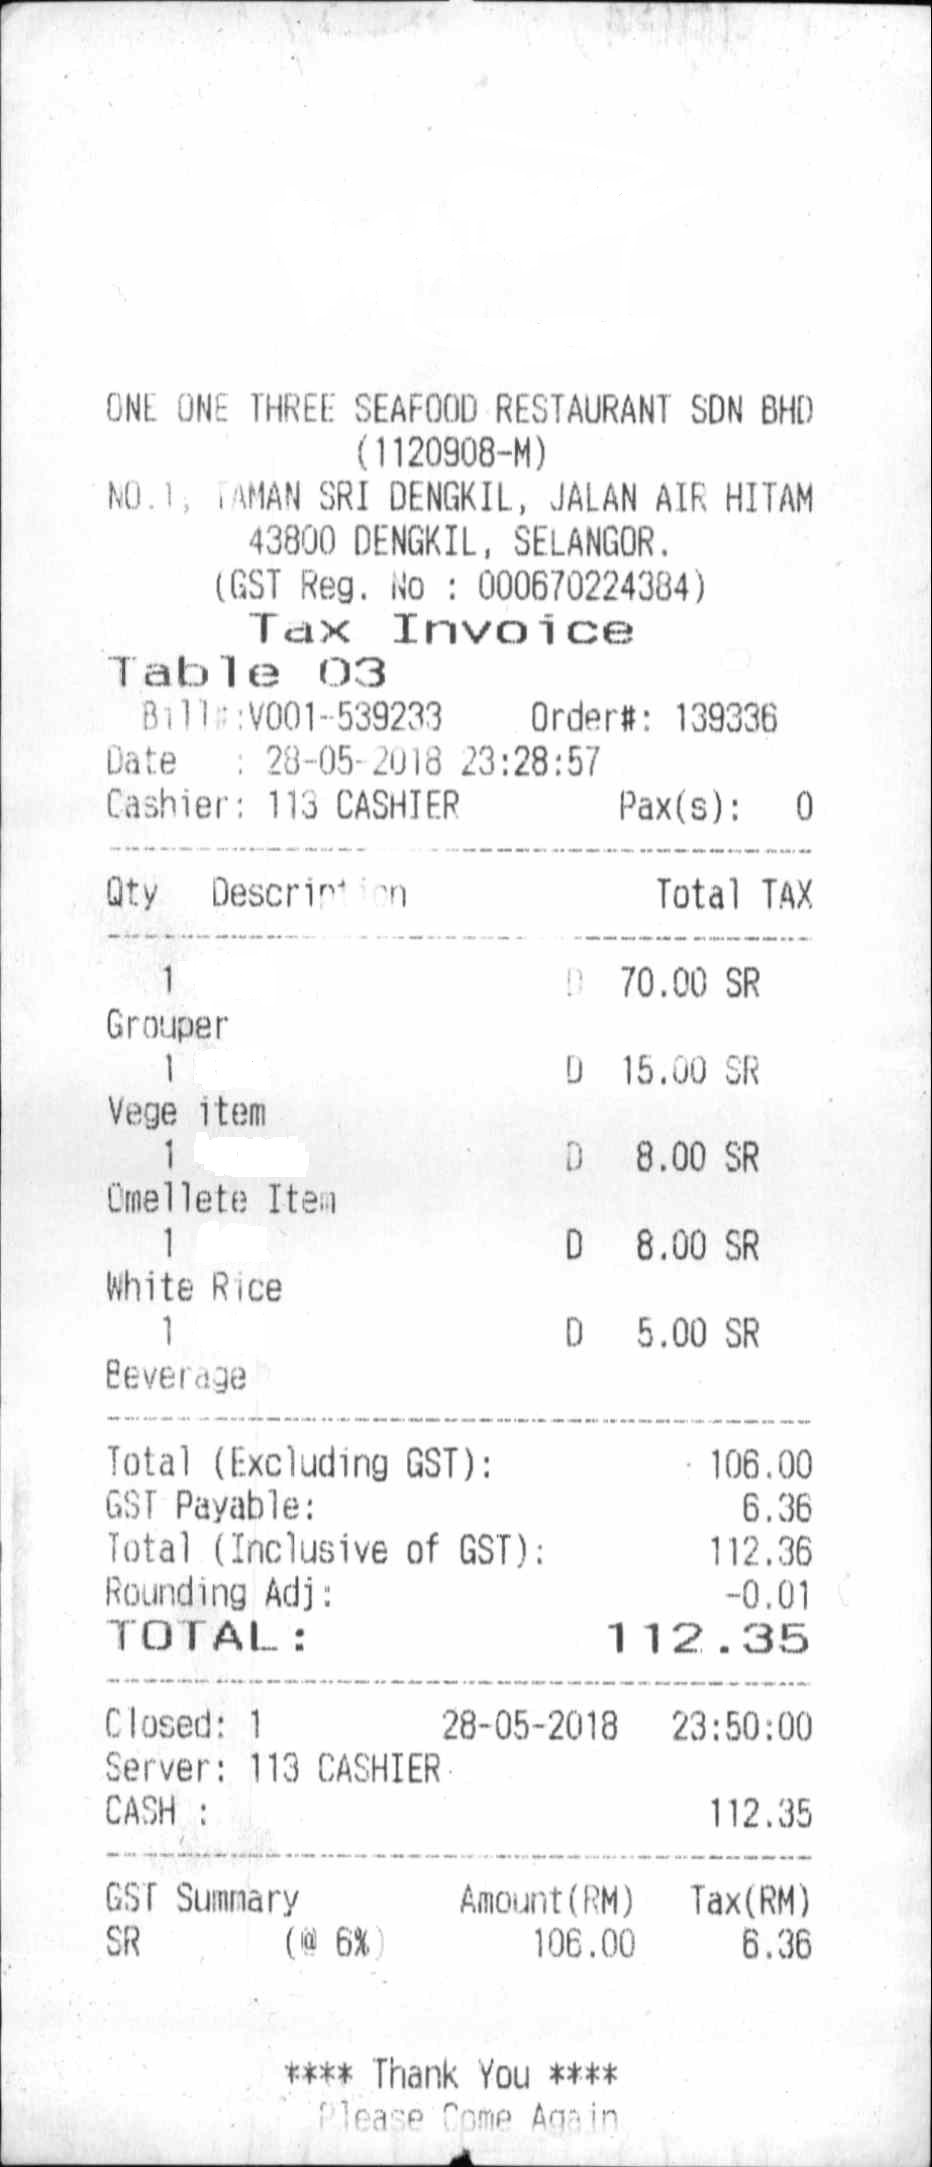
ONE ONE THREE SEAFOOD RESTAURANT SDN BHD
(1120908-M)
NO.1, TAMAN SRI DENGKIL, JALAN AIR HITAM
43800 DENGKIL, SELANGOR.
(GST REG. NO : 000670224384)
TAX INVOICE
TABLE 03
BILL#:V001-539233
ORDER#: 139336
DATE
: 28-05-2018 23:28:57
CASHIER: 113 CASHIER
PAX(S):
0
QTY
DESCRIPTION
TOTAL TAX
1
D
70.00 SR
GROUPER
1
D
15.00 SR
VEGE ITEM
1
D
8.00 SR
OMELLETE ITEM
1
D
8.00 SR
WHITE RICE
1
D
5.00 SR
BEVERAGE
TOTAL (EXCLUDING GST):
106.00
GST PAYABLE:
6.36
TOTAL (INCLUSIVE OF GST):
112.36
ROUNDING ADJ:
-0.01
TOTAL :
112.35
CLOSED: 1
28-05-2018
23:50:00
SERVER: 113 CASHIER
CASH :
112.35
GST SUMMARY
AMOUNT(RM)
TAX(RM)
SR
(@ 6%)
106.00
6.36
**** THANK YOU ****
PLEASE COME AGAIN